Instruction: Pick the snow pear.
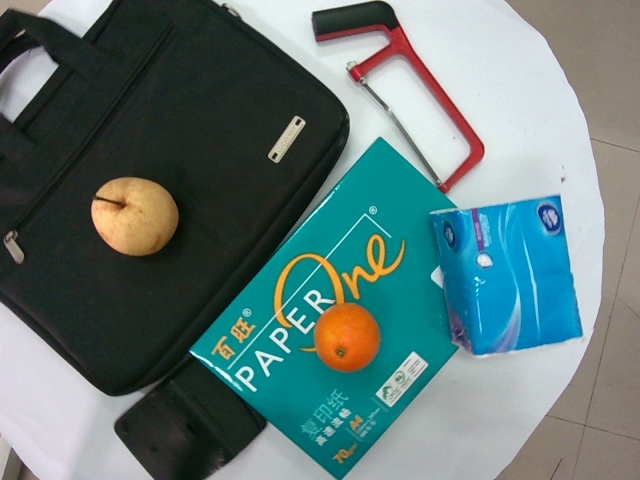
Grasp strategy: vertical